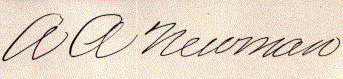
Signature of: albert a newman